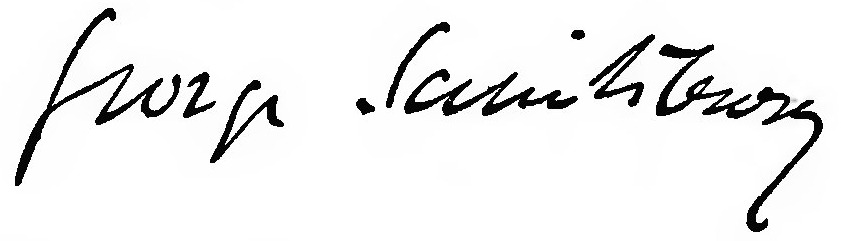
Signature of: george saintsbury